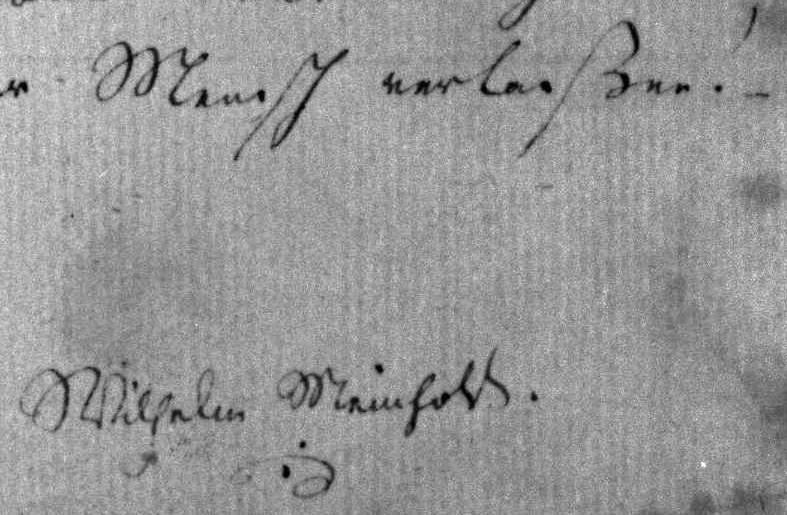
Signature of: wilhelm meinhold